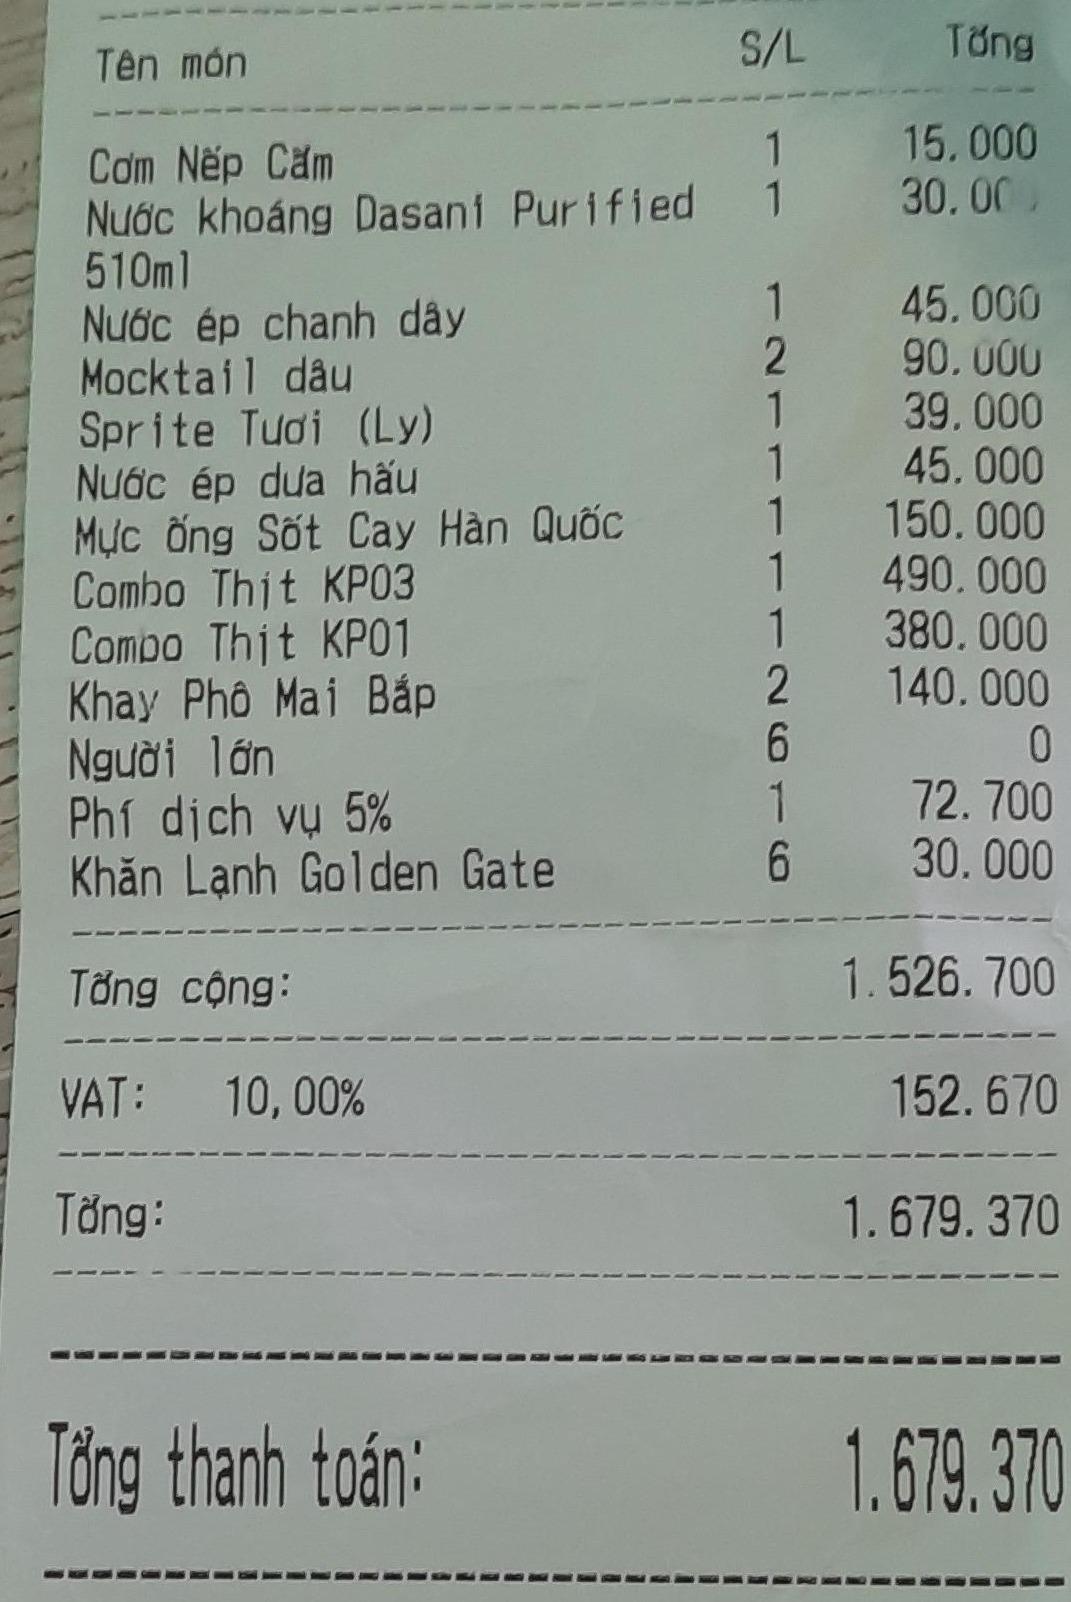
<table>
<tr>
<th>Tên món</th>
<th>S/L</th>
<th>Tổng</th>
</tr>
<tr>
<td>Cơm Nếp Cẩm</td>
<td>1</td>
<td>15.000</td>
</tr>
<tr>
<td>Nước khoáng Dasani Purified 510ml</td>
<td>1</td>
<td>30.00</td>
</tr>
<tr>
<td>Nước ép chanh dây</td>
<td>1</td>
<td>45.000</td>
</tr>
<tr>
<td>Mocktail dâu</td>
<td>2</td>
<td>90.000</td>
</tr>
<tr>
<td>Sprite Tươi (Ly)</td>
<td>1</td>
<td>39.000</td>
</tr>
<tr>
<td>Nước ép dưa hấu</td>
<td>1</td>
<td>45.000</td>
</tr>
<tr>
<td>Mực ống Sốt Cay Hàn Quốc</td>
<td>1</td>
<td>150.000</td>
</tr>
<tr>
<td>Combo Thịt KP03</td>
<td>1</td>
<td>490.000</td>
</tr>
<tr>
<td>Combo Thịt KP01</td>
<td>1</td>
<td>380.000</td>
</tr>
<tr>
<td>Khay Phô Mai Bắp</td>
<td>2</td>
<td>140.000</td>
</tr>
<tr>
<td>Người lớn</td>
<td>6</td>
<td>0</td>
</tr>
<tr>
<td>Phí dịch vụ 5%</td>
<td>1</td>
<td>72.700</td>
</tr>
<tr>
<td>Khăn Lạnh Golden Gate</td>
<td>6</td>
<td>30.000</td>
</tr>
</table>

Tổng cộng: 1.526.700

VAT: 10,00% 152.670

Tổng: 1.679.370

Tổng thanh toán: 1.679.370